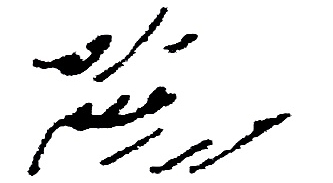
Signature of: mirza ghulam ahmad